Question: What could the diagnosis suggest?
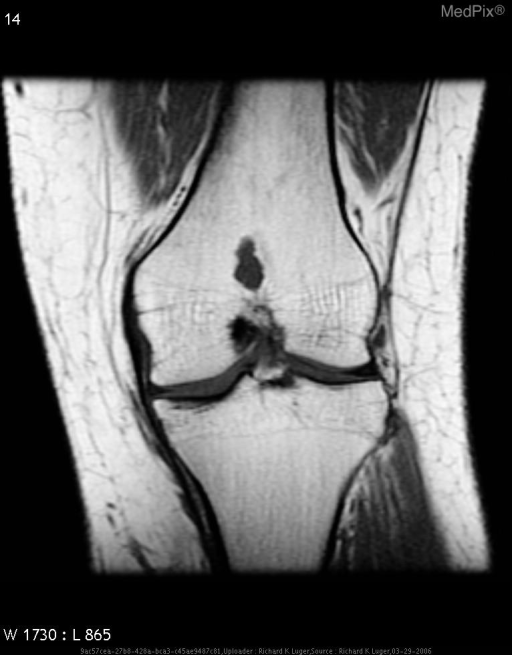
Answer: The possible diagnosis includes bone infarct
enchondroma.